Question: What tax district, tax-rate area, or tax area code is specified in the document?
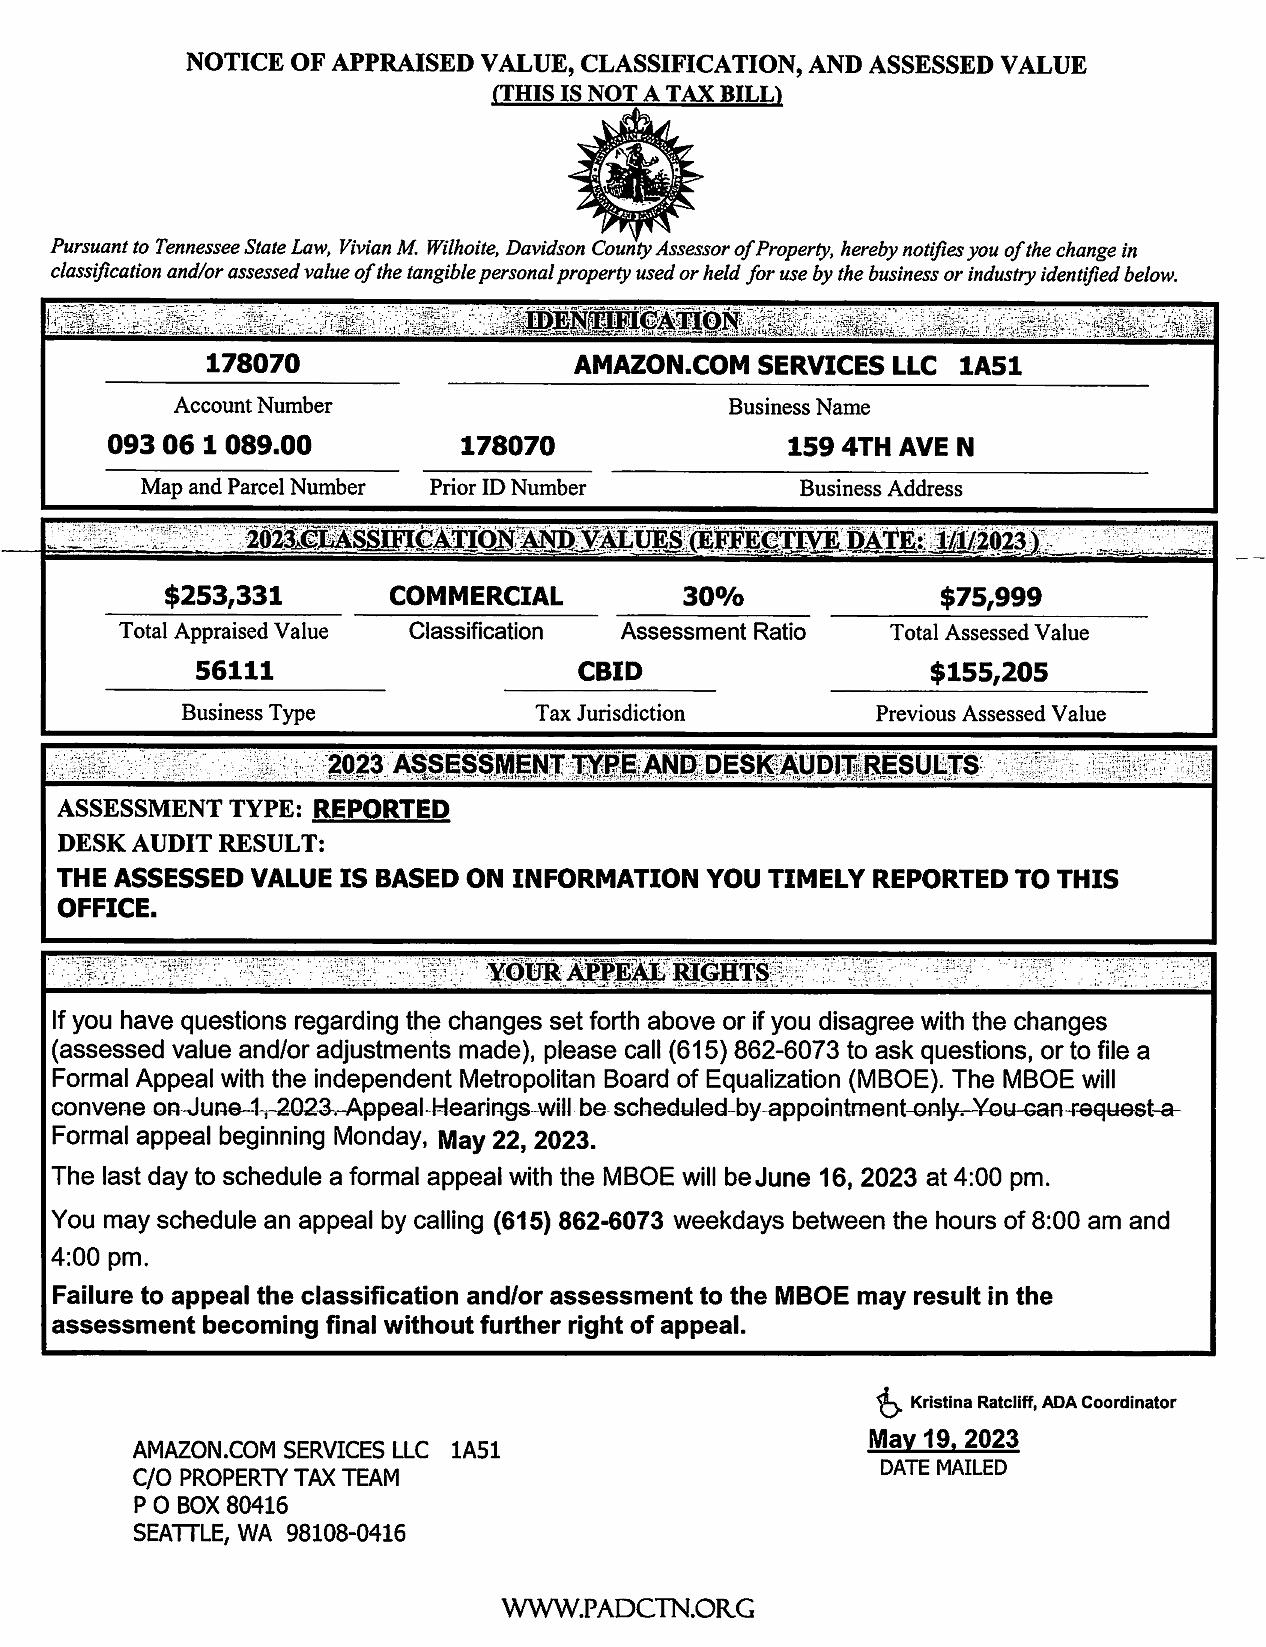
Answer: "CBID"